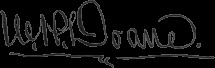
Signature of: william howard doane